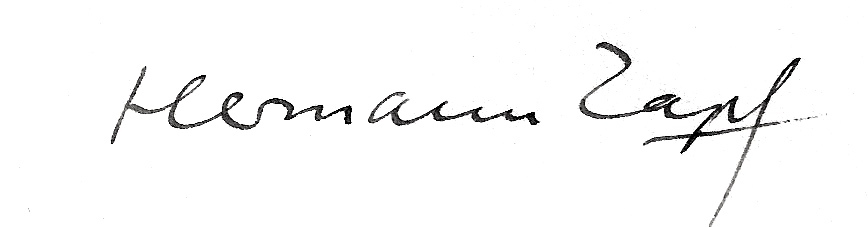
Signature of: hermann zapf